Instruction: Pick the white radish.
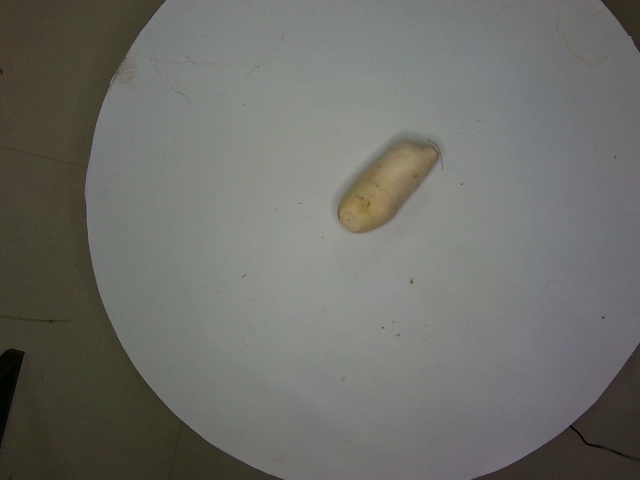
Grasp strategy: vertical